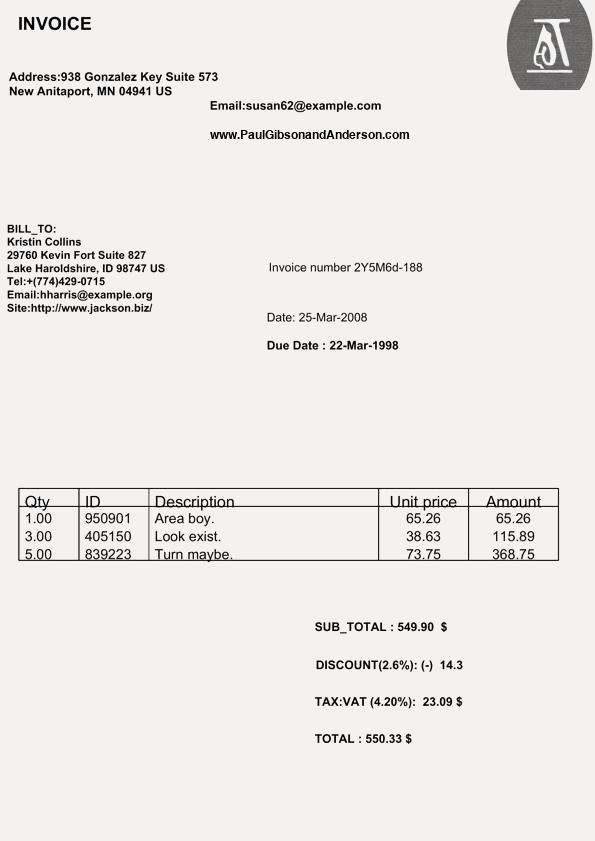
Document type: Invoice